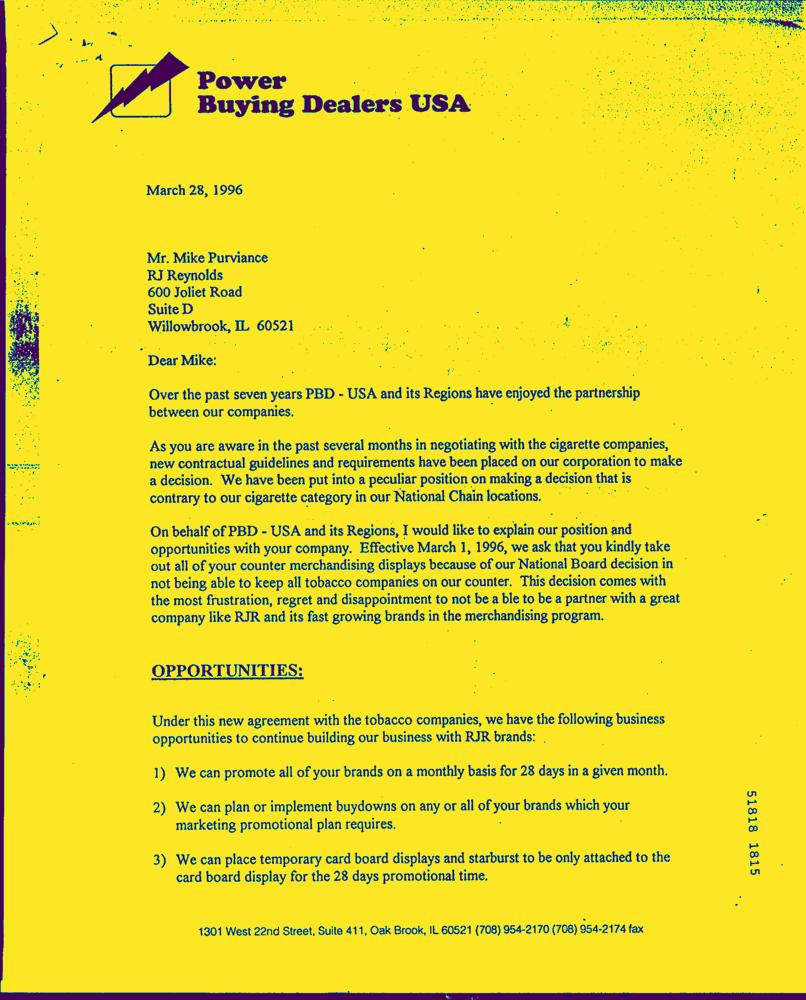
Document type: Letter-Doc